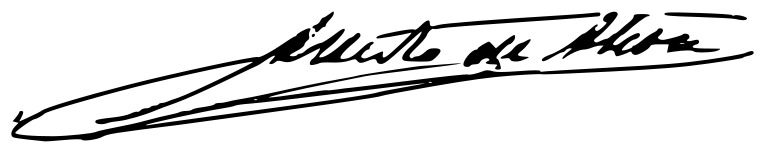
Signature of: alberto alcocer y ribacoba